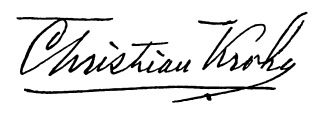
Signature of: christian krohg